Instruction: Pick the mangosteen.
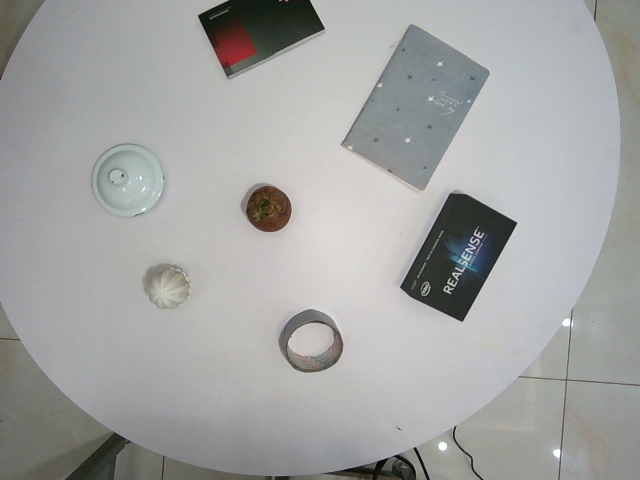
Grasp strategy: vertical